Question: How is the history relevant to the case?
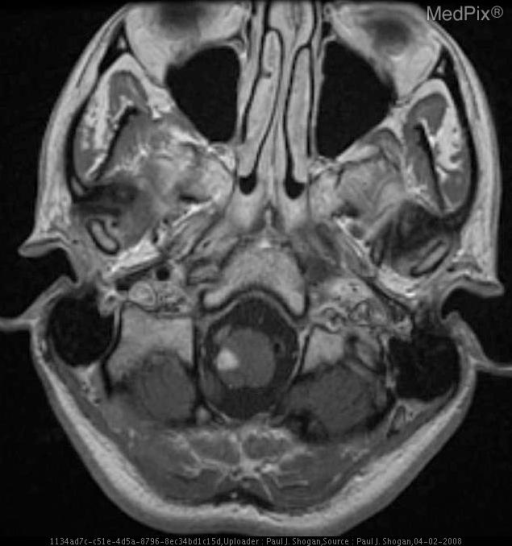
Answer: The patient's history of 28 y.o. woman, four months postpartum, with onset of neck pain, severe vertigo associated with severe vomiting, anesthesia of the right hemi-facial region and loss of sensation in the region of the left upper and lower extremities immediately following cervical chiropractic manipulation.  The patient was unsuccessfully treated for vertigo associated with Meniere’s disease. The patient underwent a second cervical chiropractic treatment 15 days later, and presented with recurrent severe vertigo and associated hemi-anesthesia and difficulty phonating.  Imaging was obtained one month following the initial chiropractic treatment is key in understanding the case.